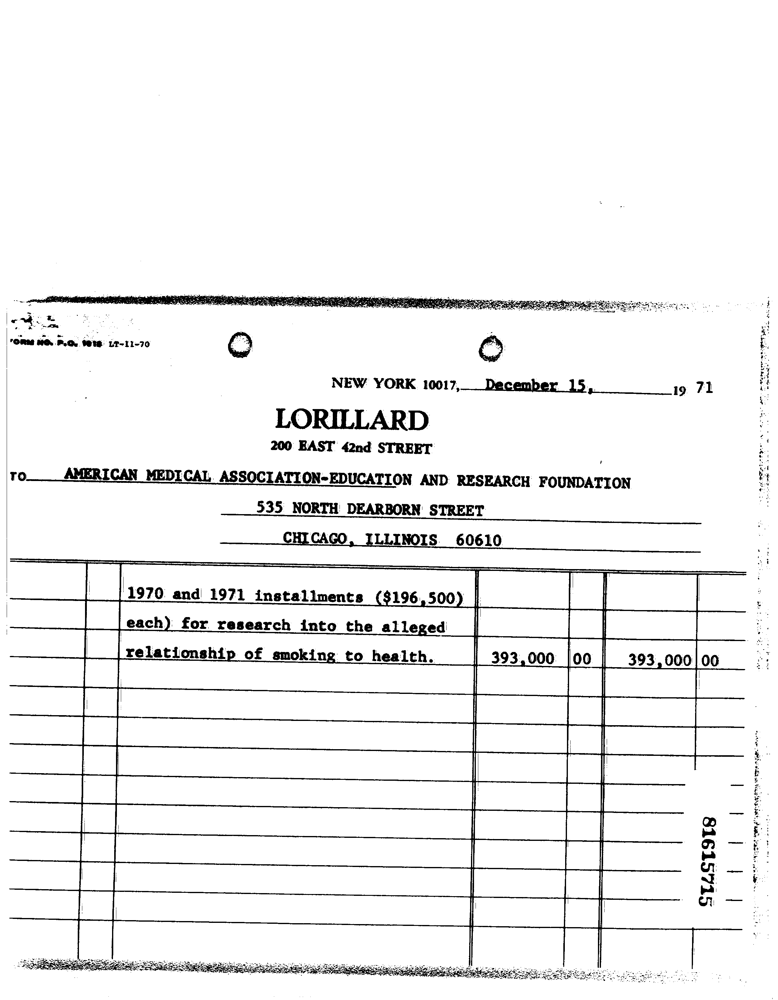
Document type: Invoice